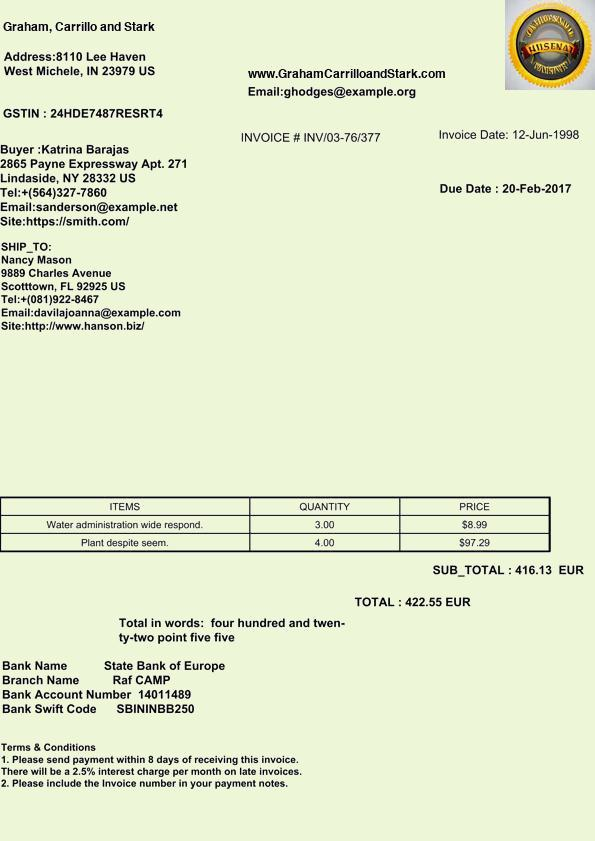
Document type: Invoice